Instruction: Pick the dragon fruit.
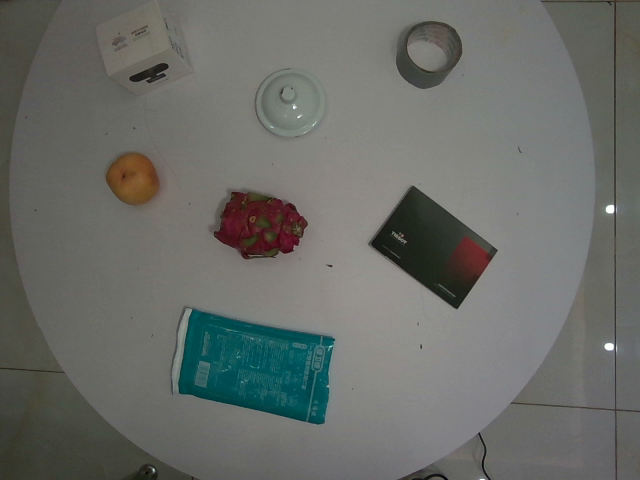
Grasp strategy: vertical